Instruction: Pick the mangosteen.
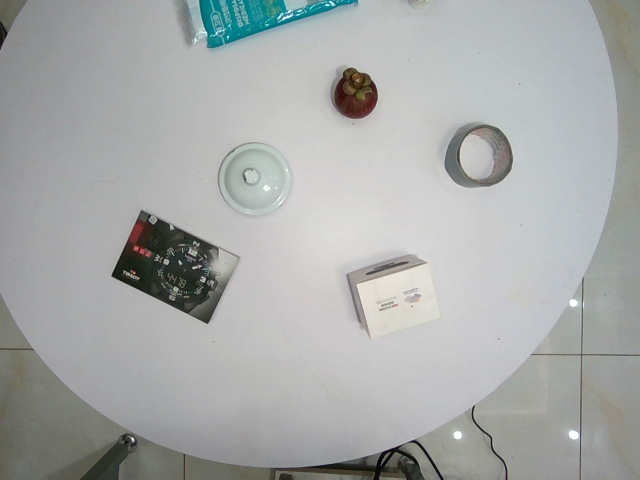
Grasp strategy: vertical